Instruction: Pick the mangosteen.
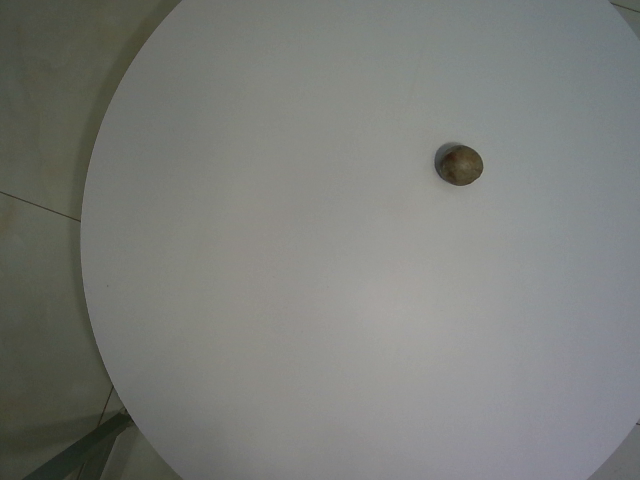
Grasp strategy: vertical